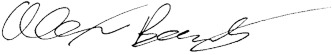
Signature of: alex bores